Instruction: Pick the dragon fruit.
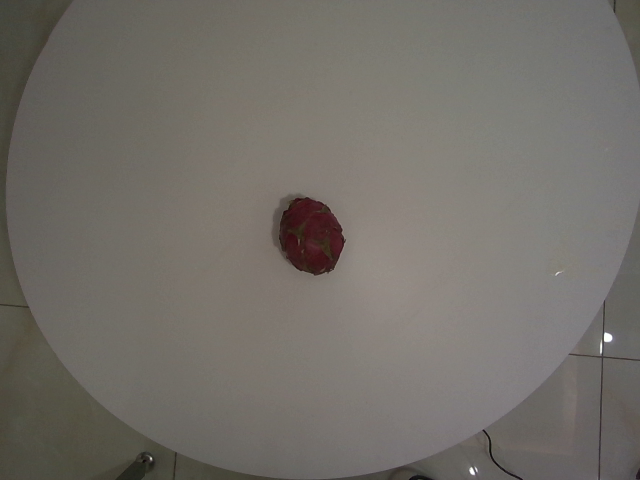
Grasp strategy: vertical